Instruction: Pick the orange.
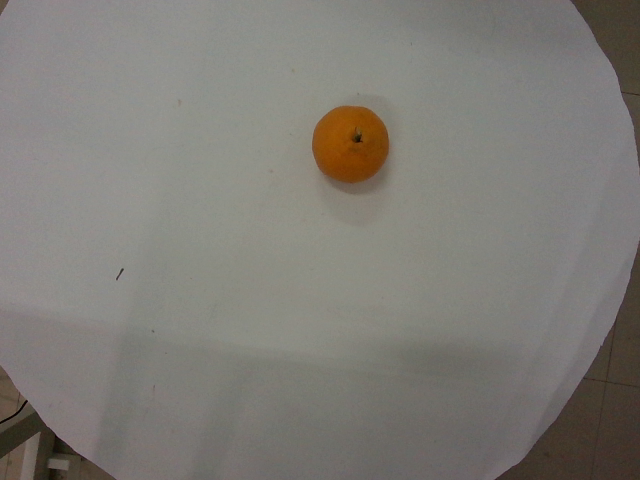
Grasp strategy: vertical